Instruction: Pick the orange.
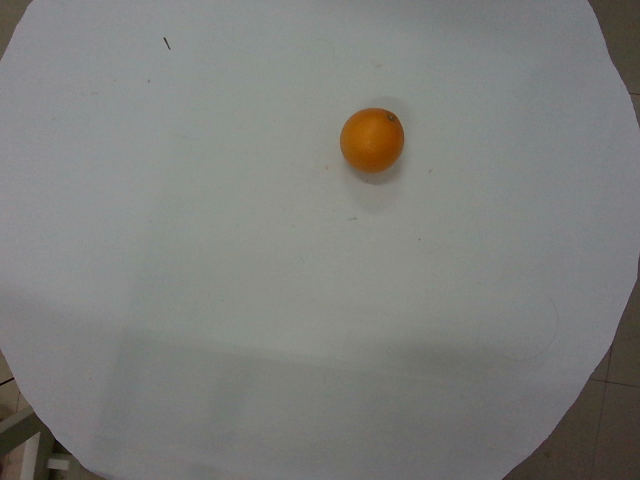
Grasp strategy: vertical